Question: Talk about the condition:
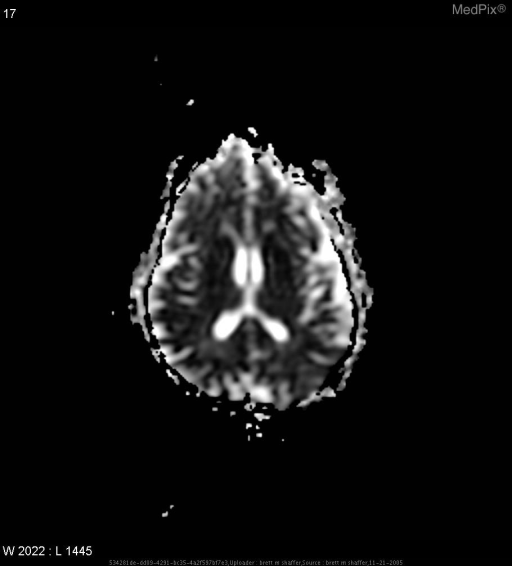
Answer: The disease is discussed as: Creutzfeldt-Jacob disease (CJD) is a neurodegenerative spongiform encephalopathy, that is progressive, transmissible, and ultimately fatal, with no effective treatment at the present time. It is classified as a prion disease, which is an abnormal conformation of a host glycoprotein, that replicates in a self-perpetuating cycle of abnormal proteins and amyloid plaques. CJD has a long incubation period, with most cases presenting in the sixth or seventh decade of life. CJD has a mean onset of 62 years, with reports of cases ranging from 17 to 83 years of age.

The incidence is approximately 1 case per million internationally and in the United States, with some Libyan Jewish populations and a few populations in rural areas of Slovakia, having 60-100 times the rate of familial CJD.

There are three classifications of CJD: sporadic (spontaneous mutation), variant (infectious), and familial. Familial CJD accounts for about 10% of all cases, and inherited in an autosomal dominant pattern.  The mean duration after symptoms present is 8 months for the sporadic form, 16 months for variant, and 26 months for familial form.

CJD is characterized by a rapidly progressive cognitive imparement, behavorial abnormalities, myoclonic jerks, higher cortical and cortical visual abnormalities, cerebellar dysfunction, and pyramidal and extrapyramidal signs. These signs and symptoms steadily increase, with death primarily occurring due to bronchopneumonia, due to a bed-ridden state.

Testing for CJD is difficult at best, and in its early stages can present like many different disease processes, with a definitive diagnosis being accomplished only after a biopsy of brain tissue. Sixty percent of patients show characteristic EEG changes of periodic sharp wave complexes (PSWCs) on a slow and low-voltage background, but EEG has a low specificity and a sensitivity of only 50.0%. Testing for brain specific proteins such as the 14-3-3 protein and the neuron-specific enolase also supports a diagnoses of CJD, but even though they are more specific than EEG, only have a sensitivity of 84.0% and 73.3% respectfully.

PET scanning may show regional hypometabolism of glucose.

The most sensitive test to date is the MRI diffusion weighted images (DWI), which has a sensitivity and specificity of 92.3% and 93.8 respectfully. DWI is more sensitive than both T2I and FLAIR. DWI shows symmetrical high intensity lesions in the striatum (caudate and putamen), the dorsomedial thalamic nuclei, and cerebral cortical lesions. These findings were identifiable before PSWC’s on EEG , and before the final stages of the disease, which results in brain atrophy.

Treatment at this time is symptomatic and palliative, but a number of experimental interventions are being tested, such as antimalarial quinacrine, chlorpromazine, and pentosan polysulphate, which prevent prion conversion and production, and an immunization that reduces the cerebral amyloid accumulation.

Finally, as seen with this patient, CJD must always be in a differential for rapid dementia or for patients experiencing changes in mood, ataxia, and visual disturbances. Today, we can only ease the suffering of CJD, but on the horizon a treatment may be near, and someday we can offer a real cure and a way to stop this deadly prion disease.